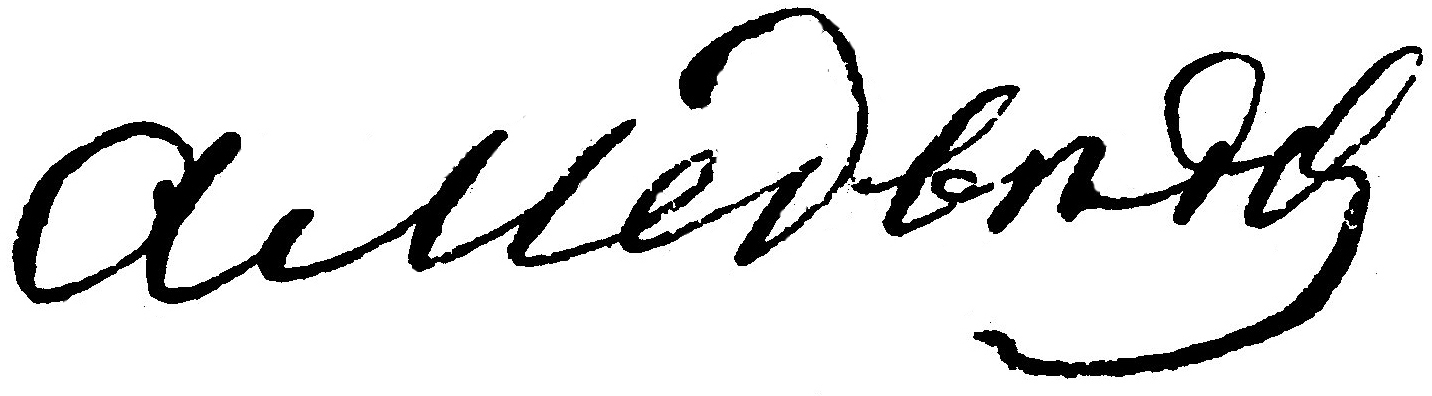
Signature of: medvedev alexander semenovich